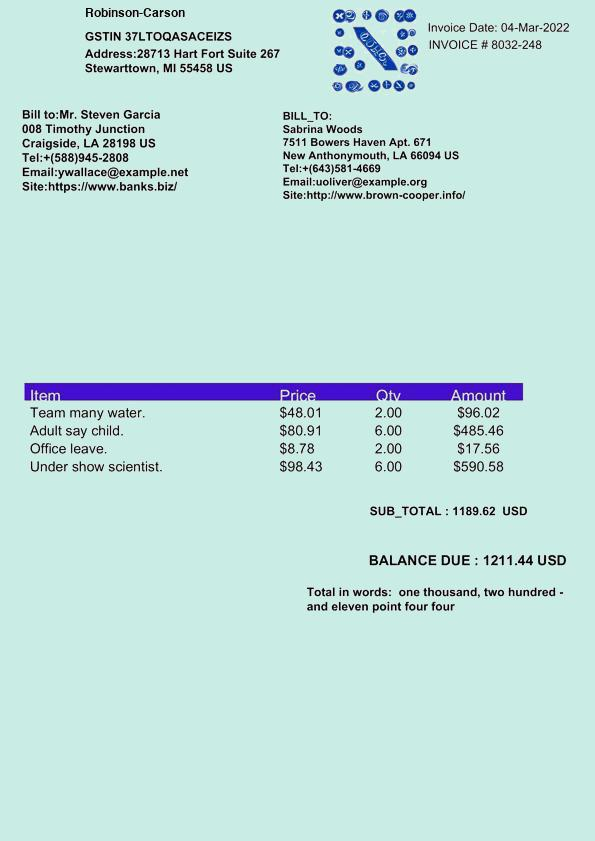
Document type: Invoice